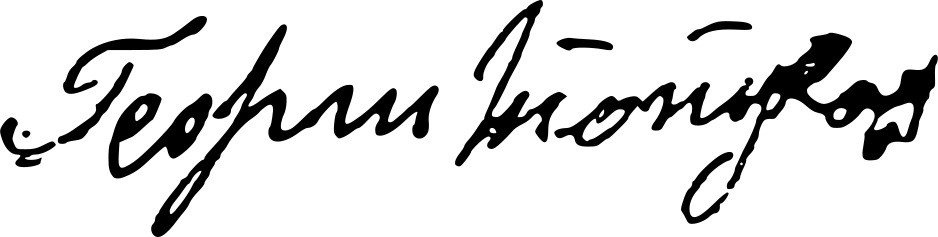
Signature of: georgi topukov